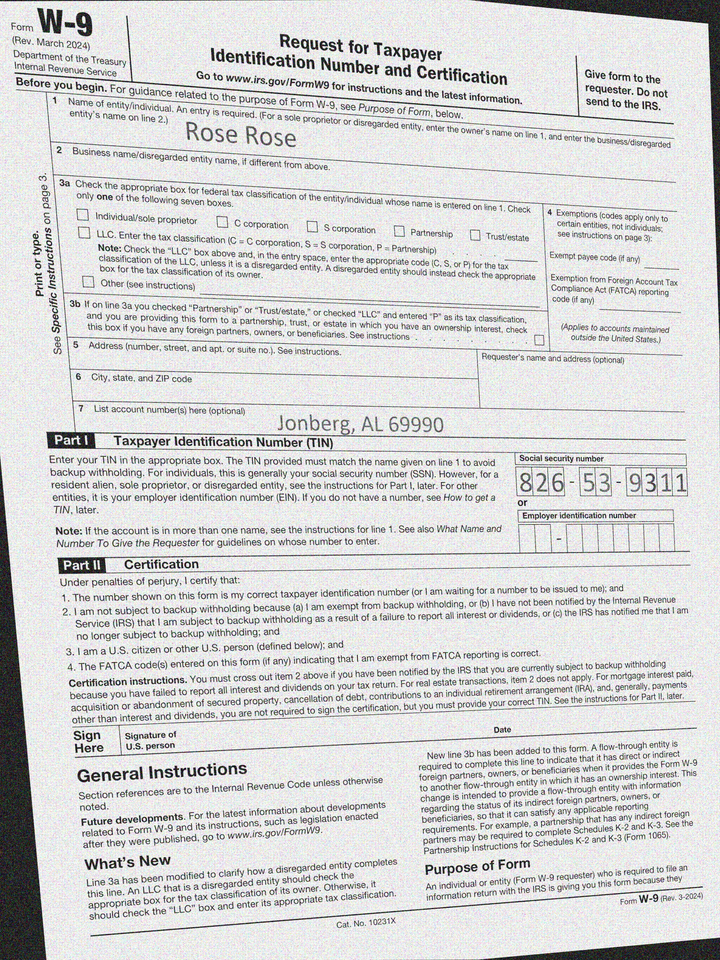
adr2: Jonberg, AL 69990
cbx: no
ssn: 826539311
enm: Rose Rose